Question: What is the suspected problem?
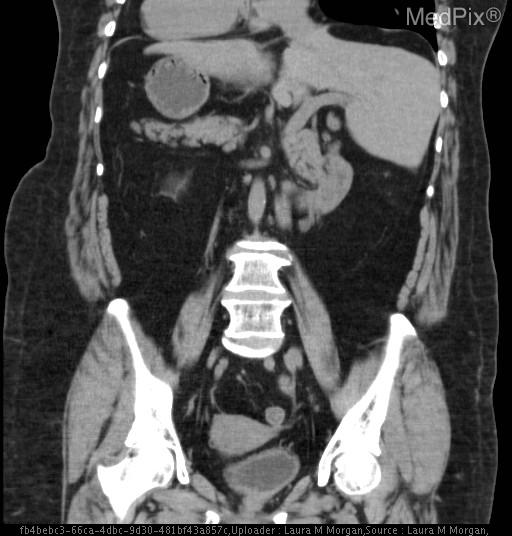
Answer: The findings suggest Two-view chest x-ray:
FINDINGS:  Frontal and lateral radiographic views of the chest demonstrate stable appearance of complete situs inversus.  Left atrial and ventricular enlargement is again noted, grossly stable from prior examination. The lungs are grossly clear.  Median sternotomy wires remain intact.  Degenerative changes are visualized throughout the bony structures.

IMPRESSION:
1. Stable appearance of left atrial and ventricular enlargement in the setting of dextrocardia.

PA PROTOCOL CHEST CT:
FINDINGS:  There are sternotomy wires surrounded by bone, suggesting surgery at a young age.  There is mirror image anatomy of the heart and upper abdominal organs, findings consistent with the patient"s known situs inversus.  The patient has a left-sided aortic arch with mirror image branching vessels.

The right side of the heart is enlarged, as is the main pulmonary artery, which demonstrates some possible focal narrowing just distal to the pulmonic valve.

There is no evidence of pulmonary embolism.  There is focal band-like attenuation in the lower lungs, likely representing bibasilar atelectasis. No bronchiectasis is seen.

IMPRESSION:
1. Findings consistent with situs inversus with a left aortic arch and mirror image branching vessels.
2.  No evidence of pulmonary embolism.

CT HEMATURIA PROTOCOL (ABDOMEN/PELVIS):
FINDINGS:  Situs inversus is noted.. Situs inversus.. The patient might have a history of 64 y.o. woman with symptoms of pulmonary embolism..